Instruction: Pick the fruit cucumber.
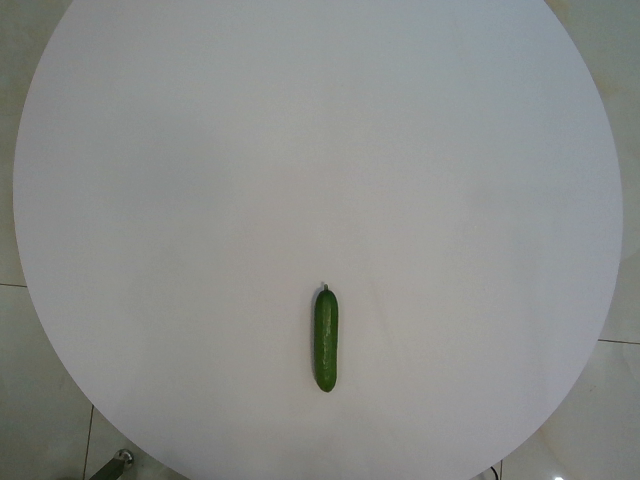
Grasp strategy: vertical